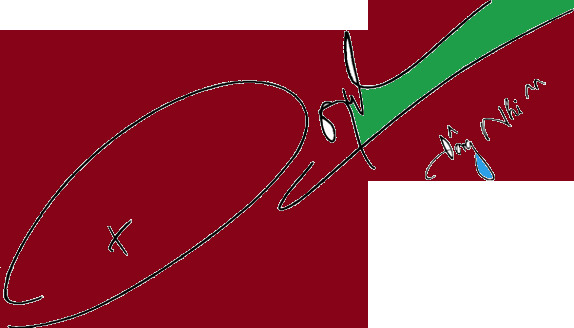
Signature of: đông nhi